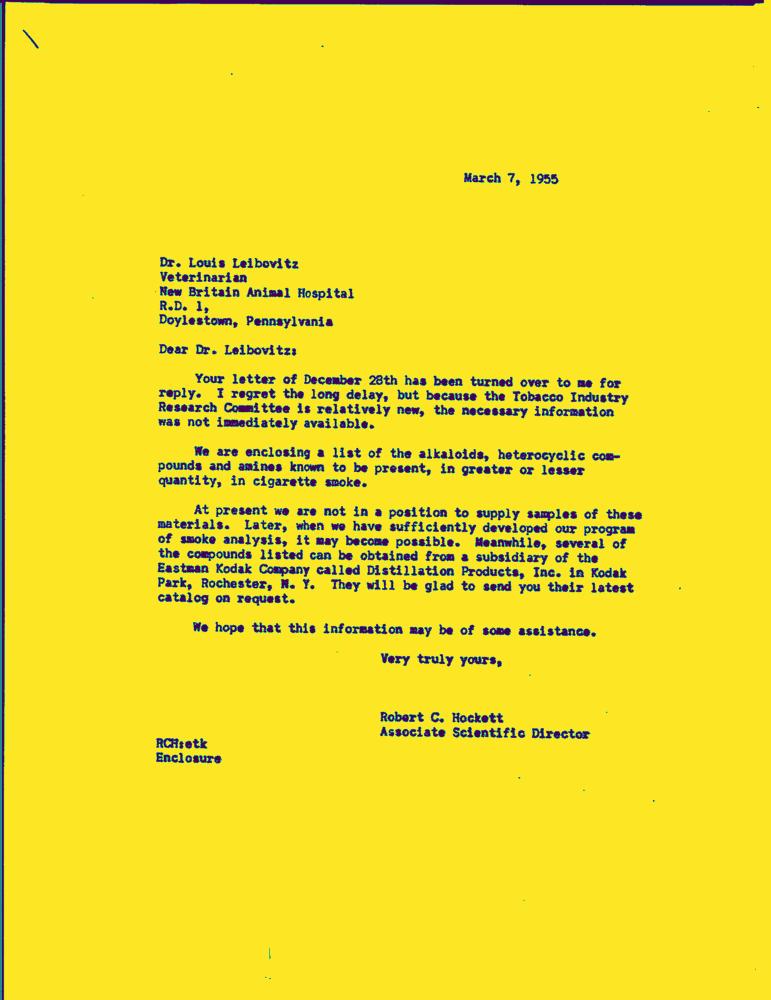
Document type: Letter-Doc